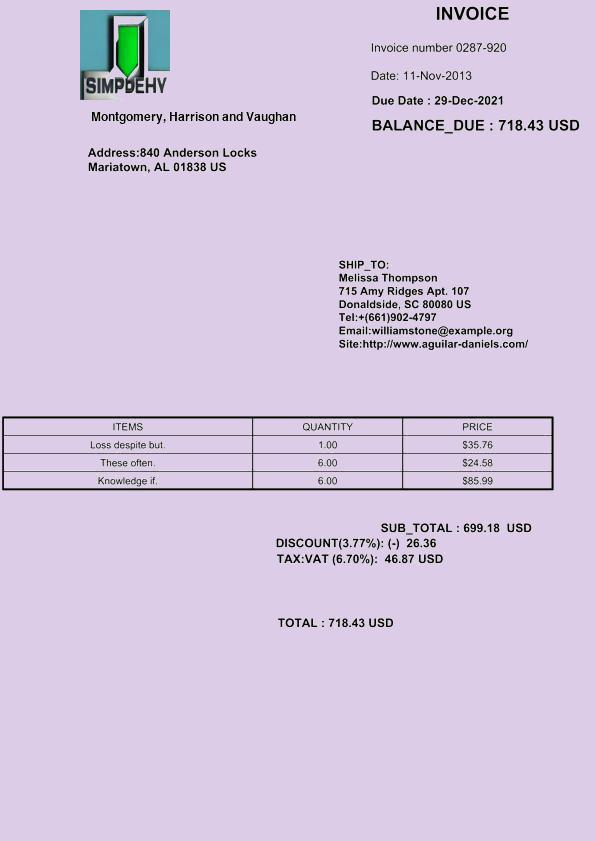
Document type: Invoice